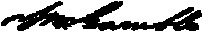
Signature of: william gamble